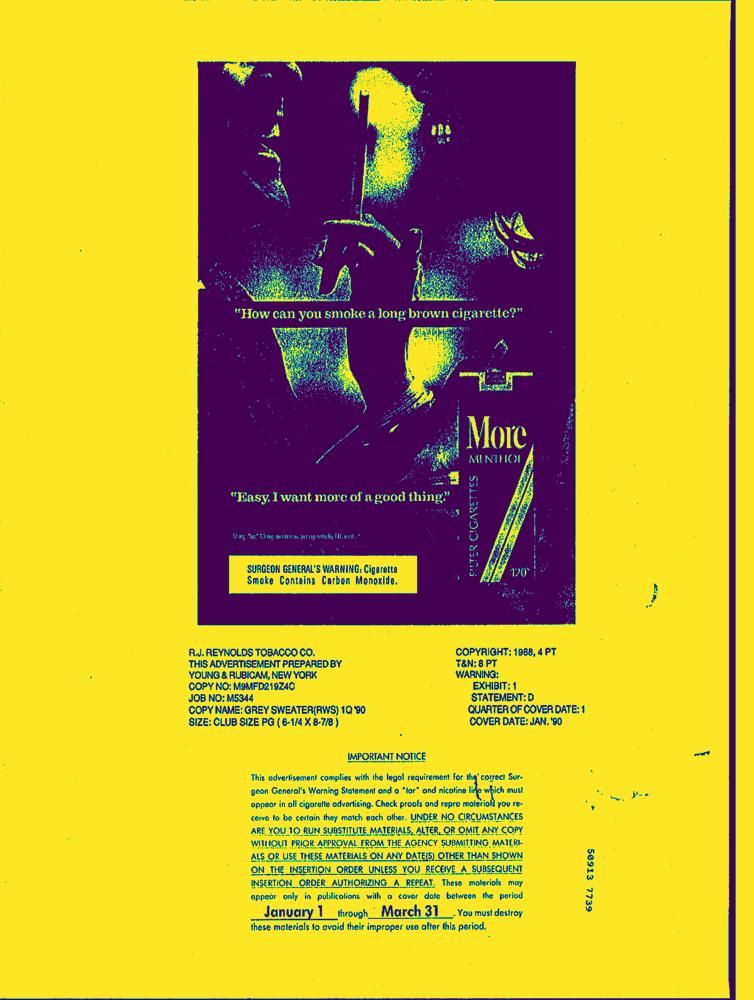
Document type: AD